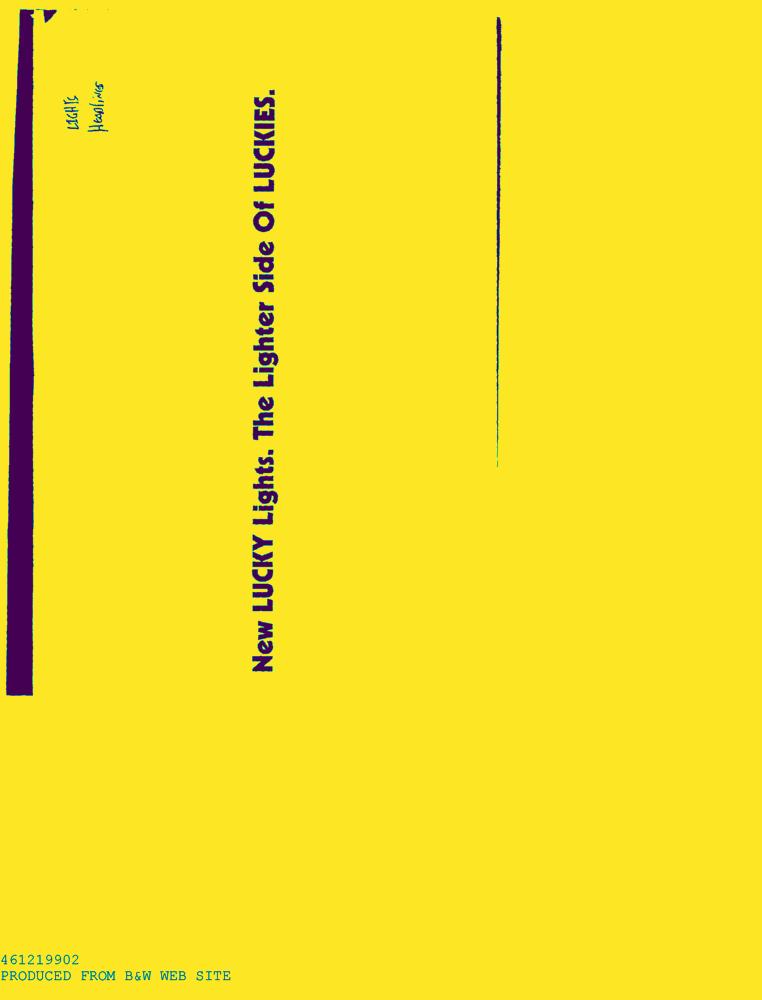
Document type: AD